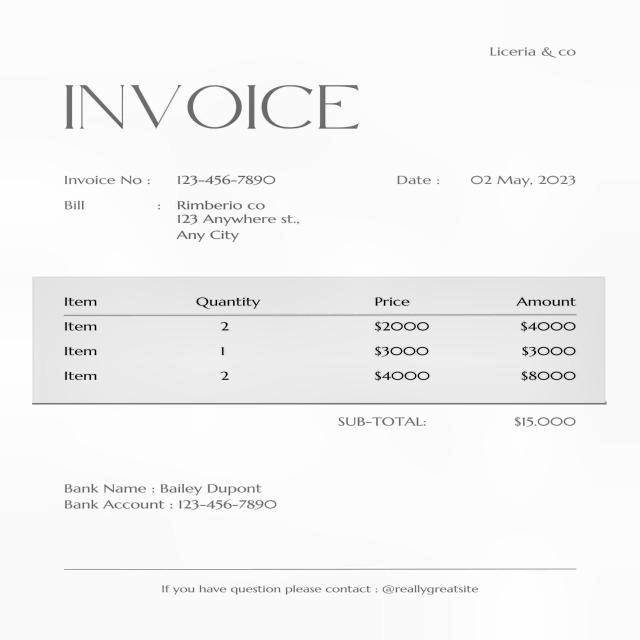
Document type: Invoice